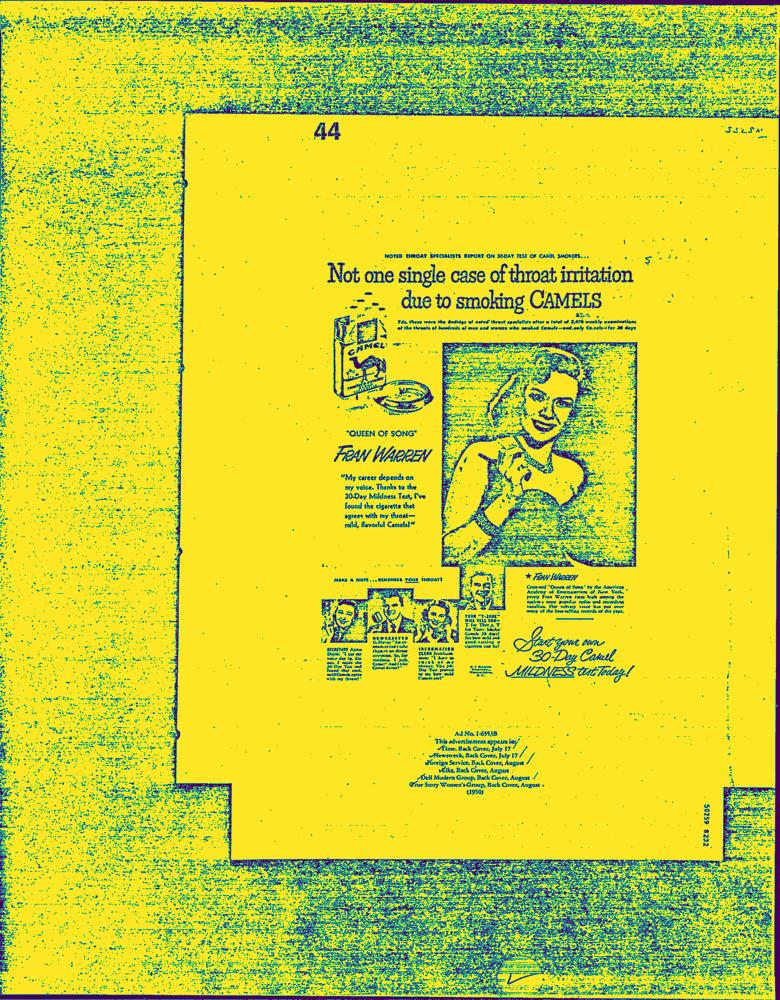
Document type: AD